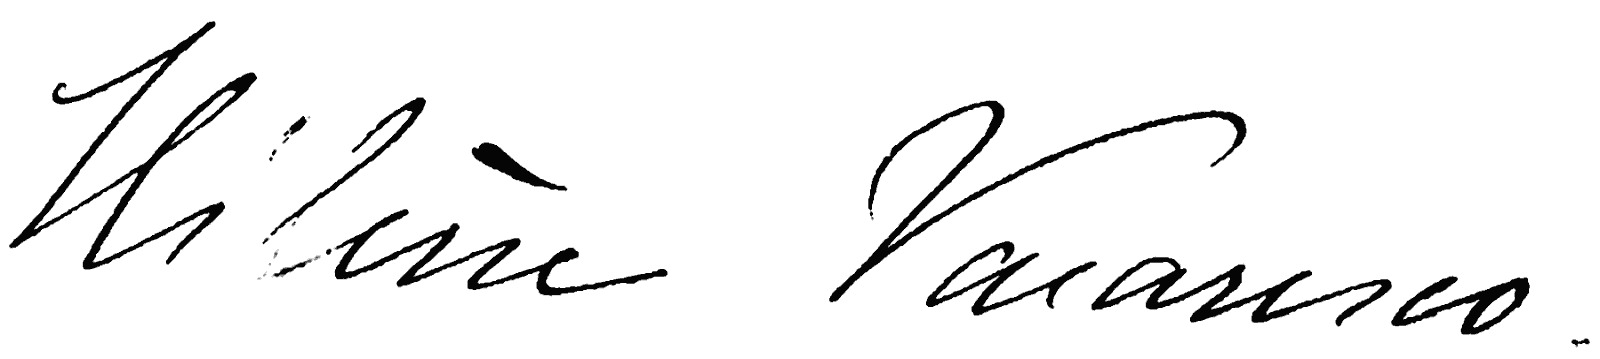
Signature of: elena văcărescu